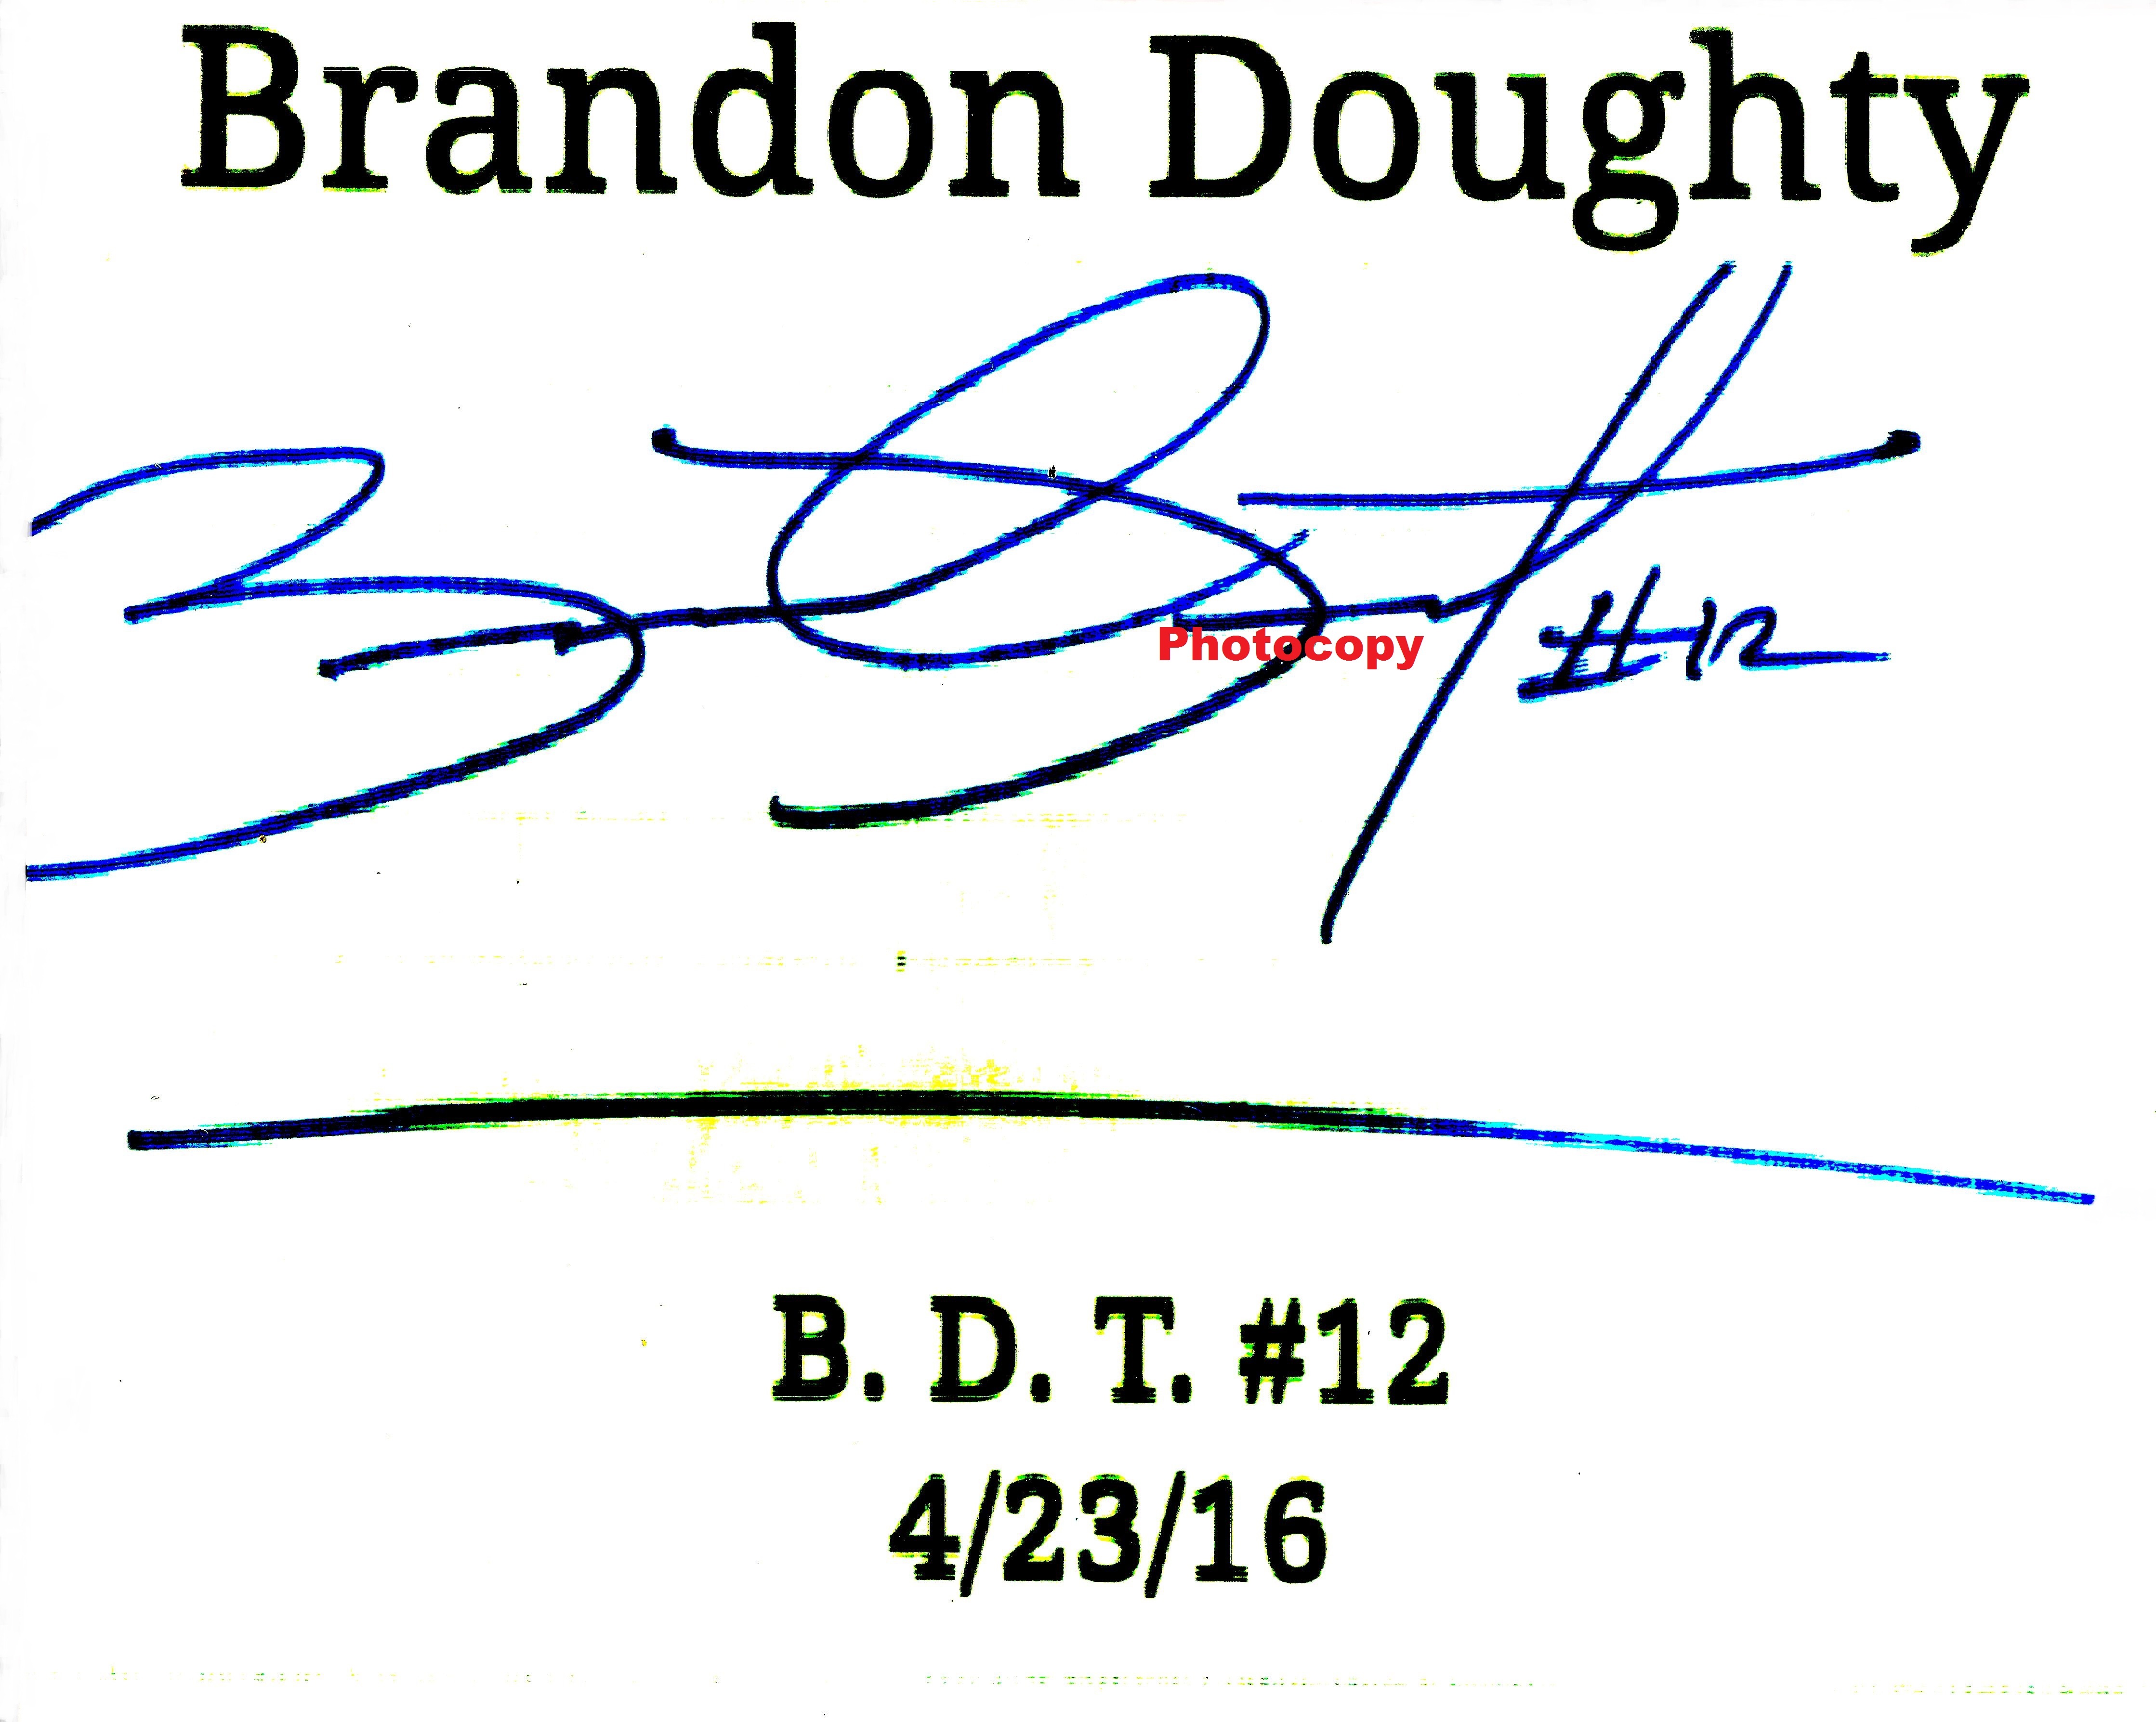
Signature of: brandon doughty